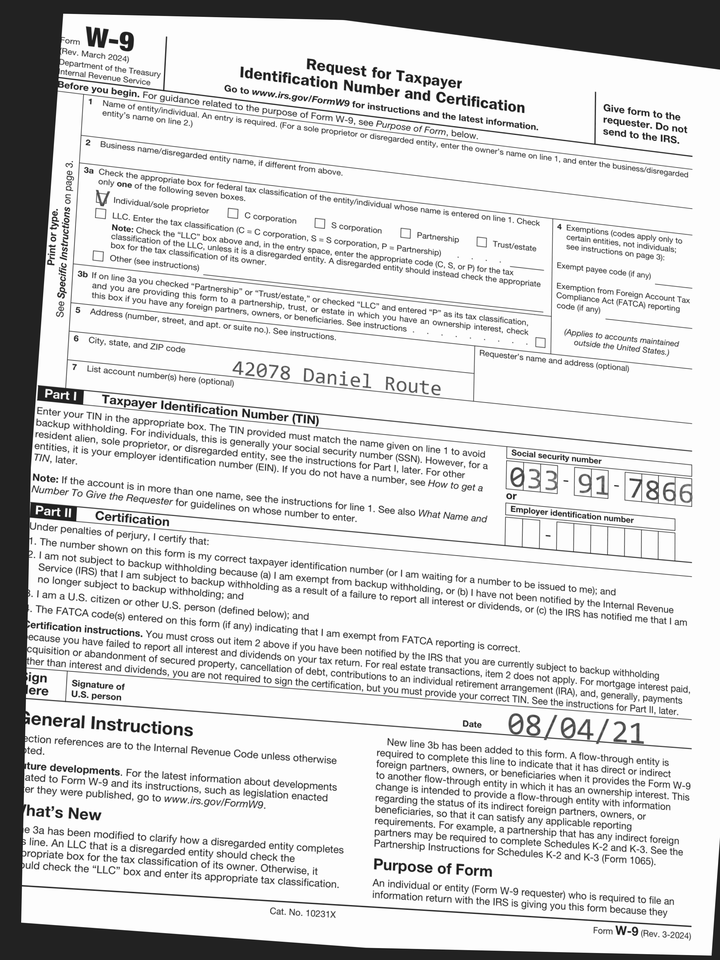
adr1: 42078 Daniel Route
cbx: yes
ssn: 033917866
sdt: 08/04/21